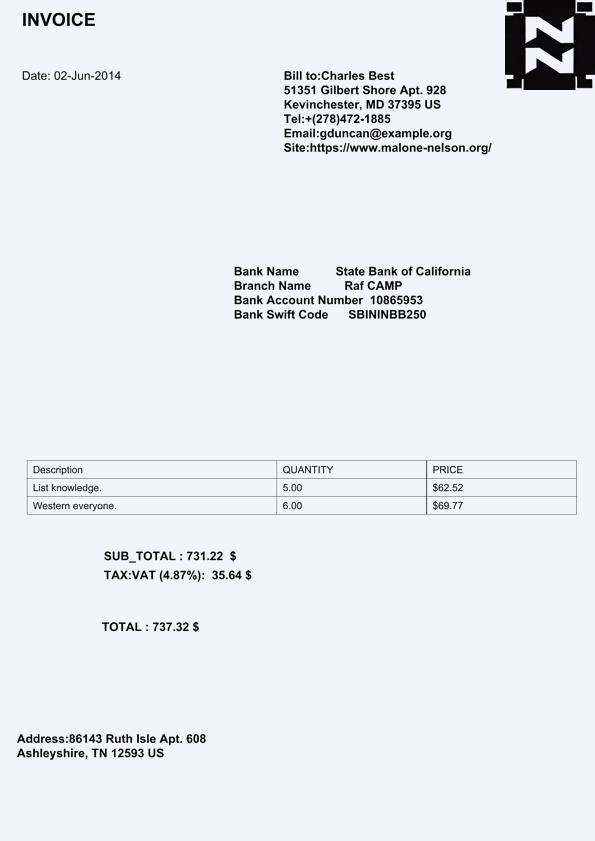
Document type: Invoice